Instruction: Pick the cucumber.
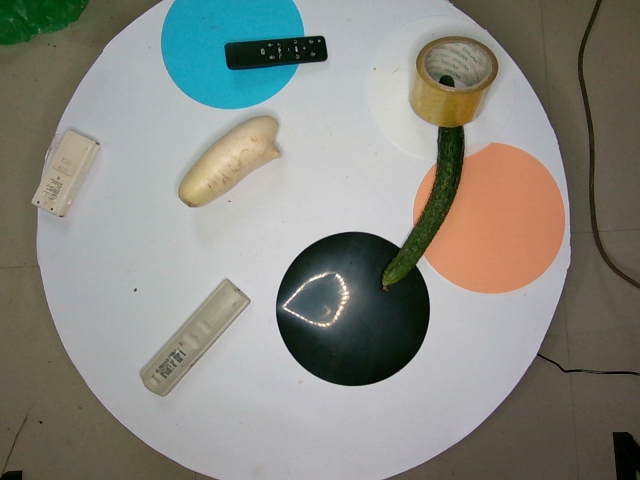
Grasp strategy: vertical